Question: What is the main concern?
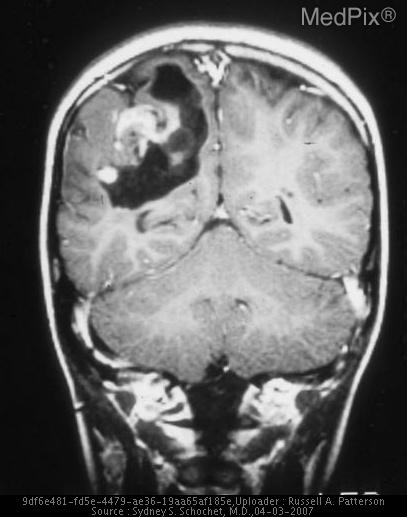
Answer: The findings suggest Ganglioglioma. Ganglioglioma. The patient might have a history of 10 y.o. boy.